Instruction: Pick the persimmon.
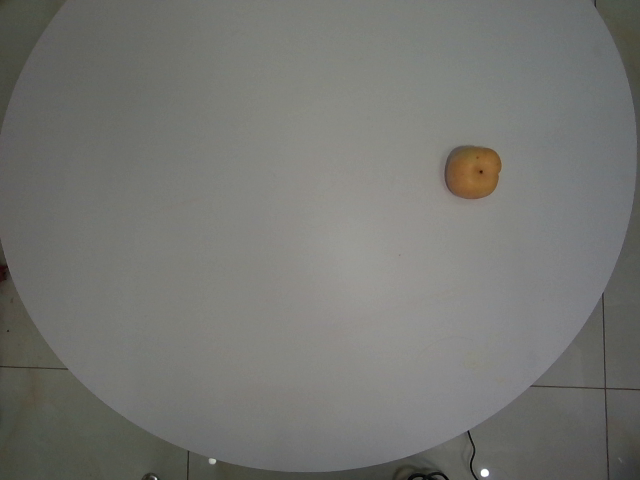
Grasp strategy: vertical